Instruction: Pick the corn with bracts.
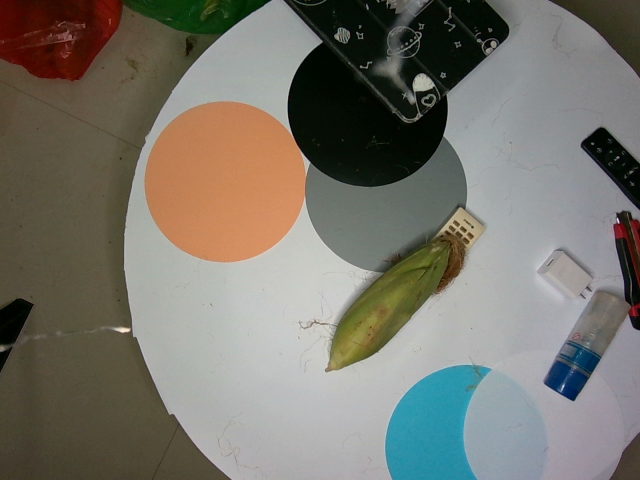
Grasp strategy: vertical